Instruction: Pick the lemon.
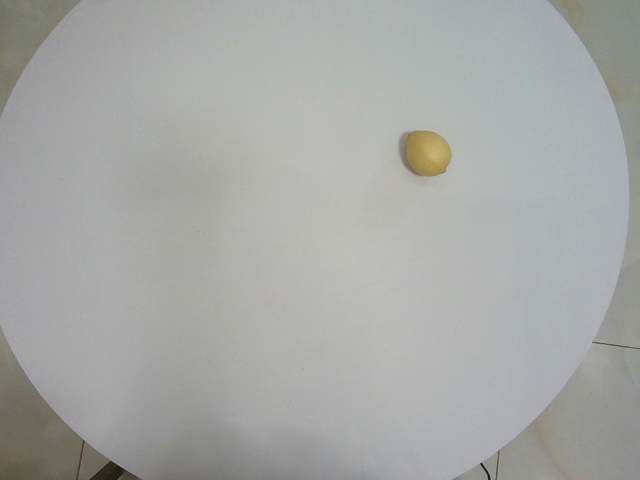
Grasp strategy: vertical